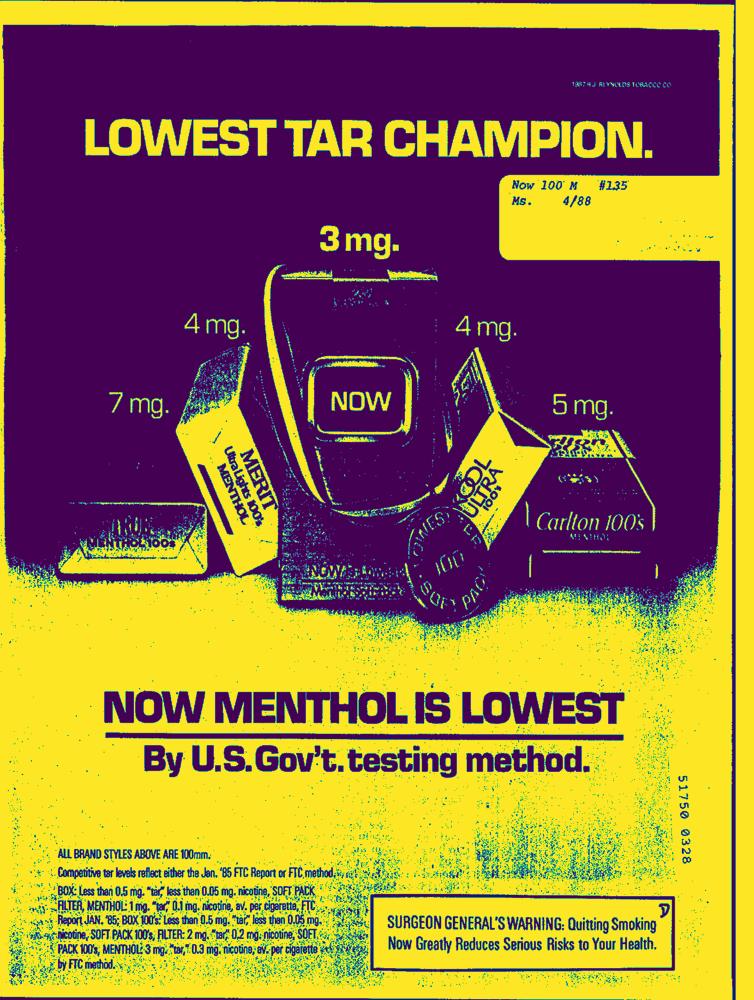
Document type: AD